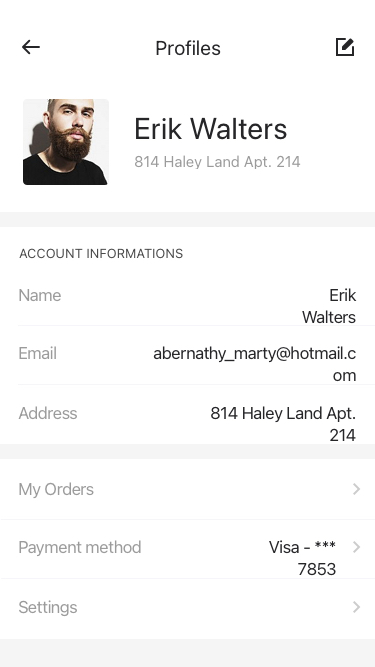
Text in this UI design:
Name
Address
Erik Walters
Email
abernathy_marty@hotmail.com
814 Haley Land Apt. 214
My Orders
Settings
Payment method
Visa - *** 7853
Account Informations
814 Haley Land Apt. 214
Erik Walters
Profiles